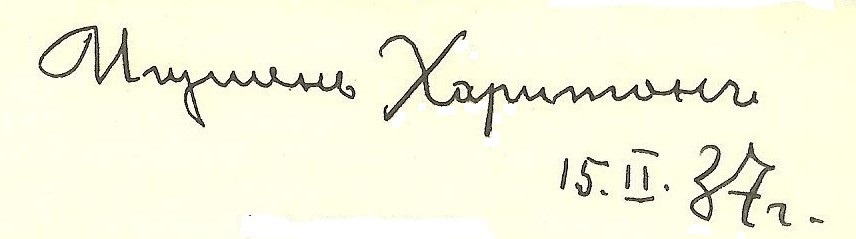
Signature of: khariton hegumen